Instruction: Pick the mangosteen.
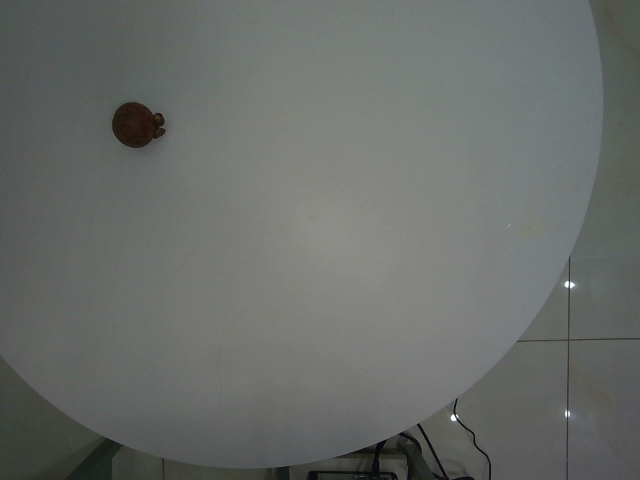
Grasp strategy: vertical